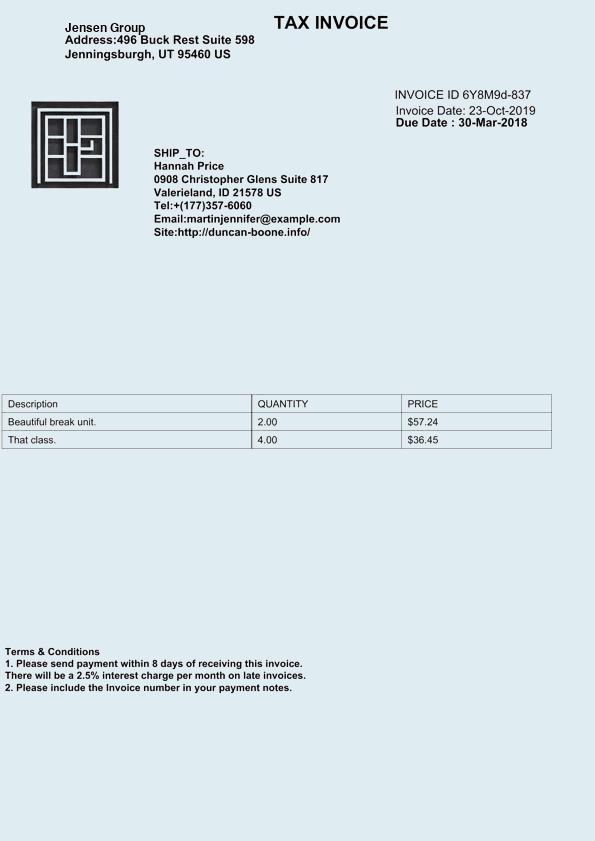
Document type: Invoice